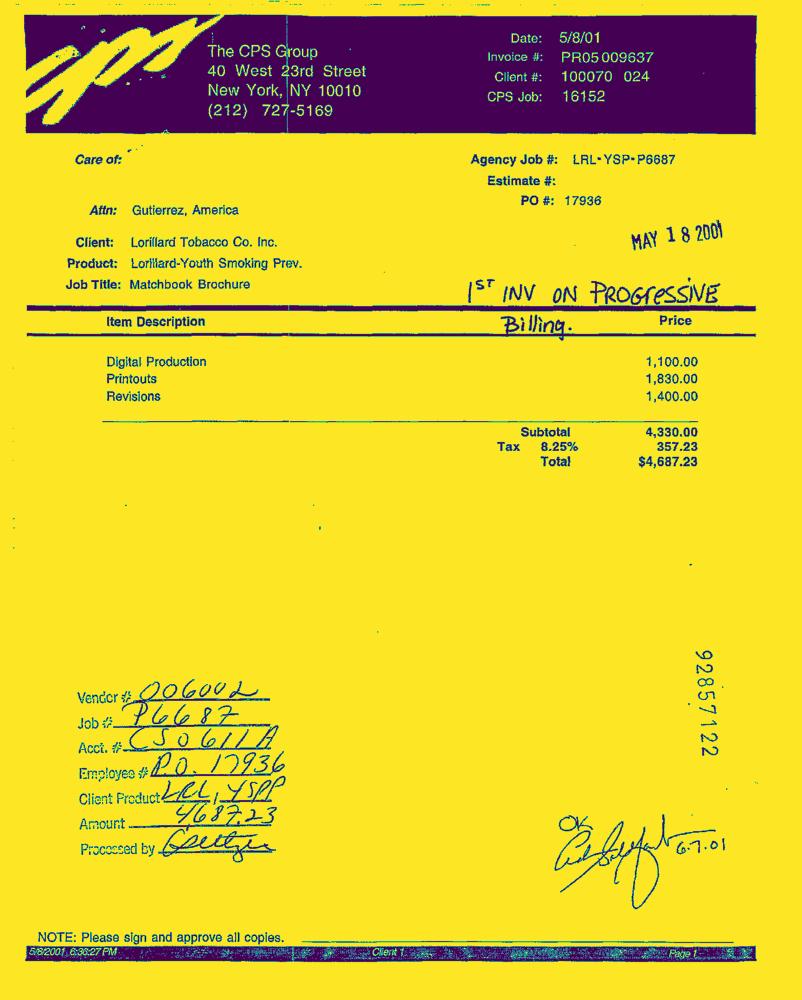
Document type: Invoice-Doc